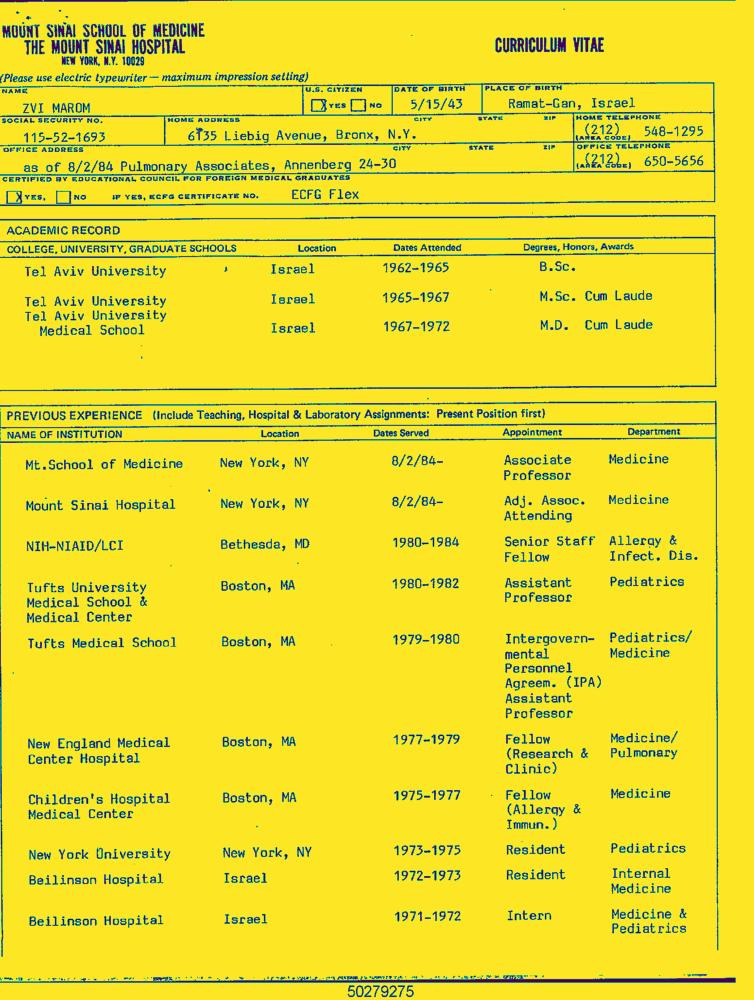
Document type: Resume-Doc